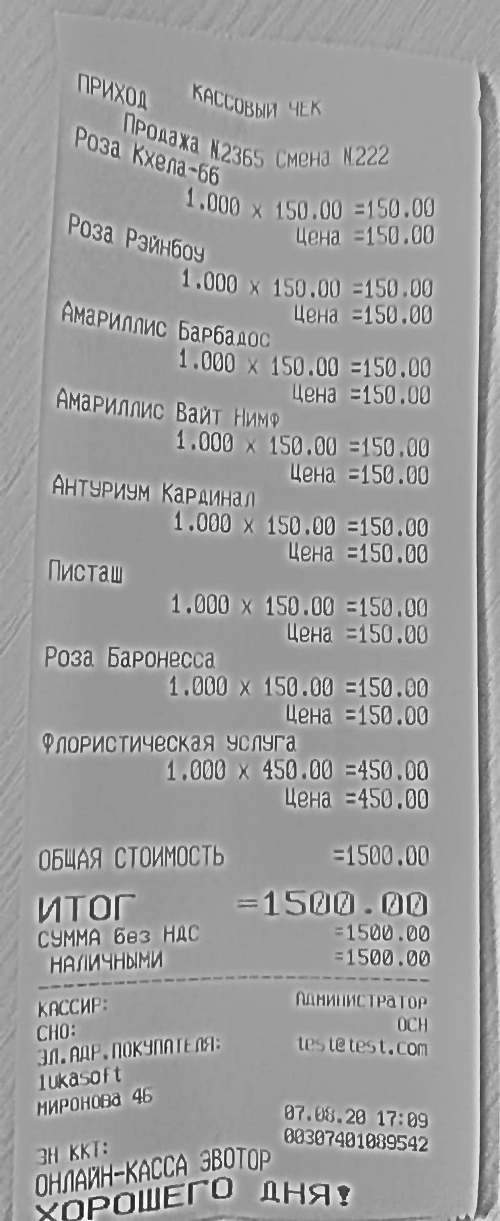
Товары: Роза Хела-66; Роза Рзинбогу; Амариллис Барбадос; Амариллис Ваит Нимф; АНТУРИЯМ КАРДИНАЛ; ПИСТАШ; РОЗА БАРОНЕССА; Флористическая услуга
Количество: 1.000; 1.000; 1.000; 1.000; 1.000; 1.000; 1.000; 1.000
Цена: 150.00; 150.00; 150.00; 150.00; 150.00; 150.00; 150.00; 450.00
Сумма: 150.00; 150.00; 150.00; 150.00; 150.00; 150.00; 150.00; 450.00
Итого: 1500.00